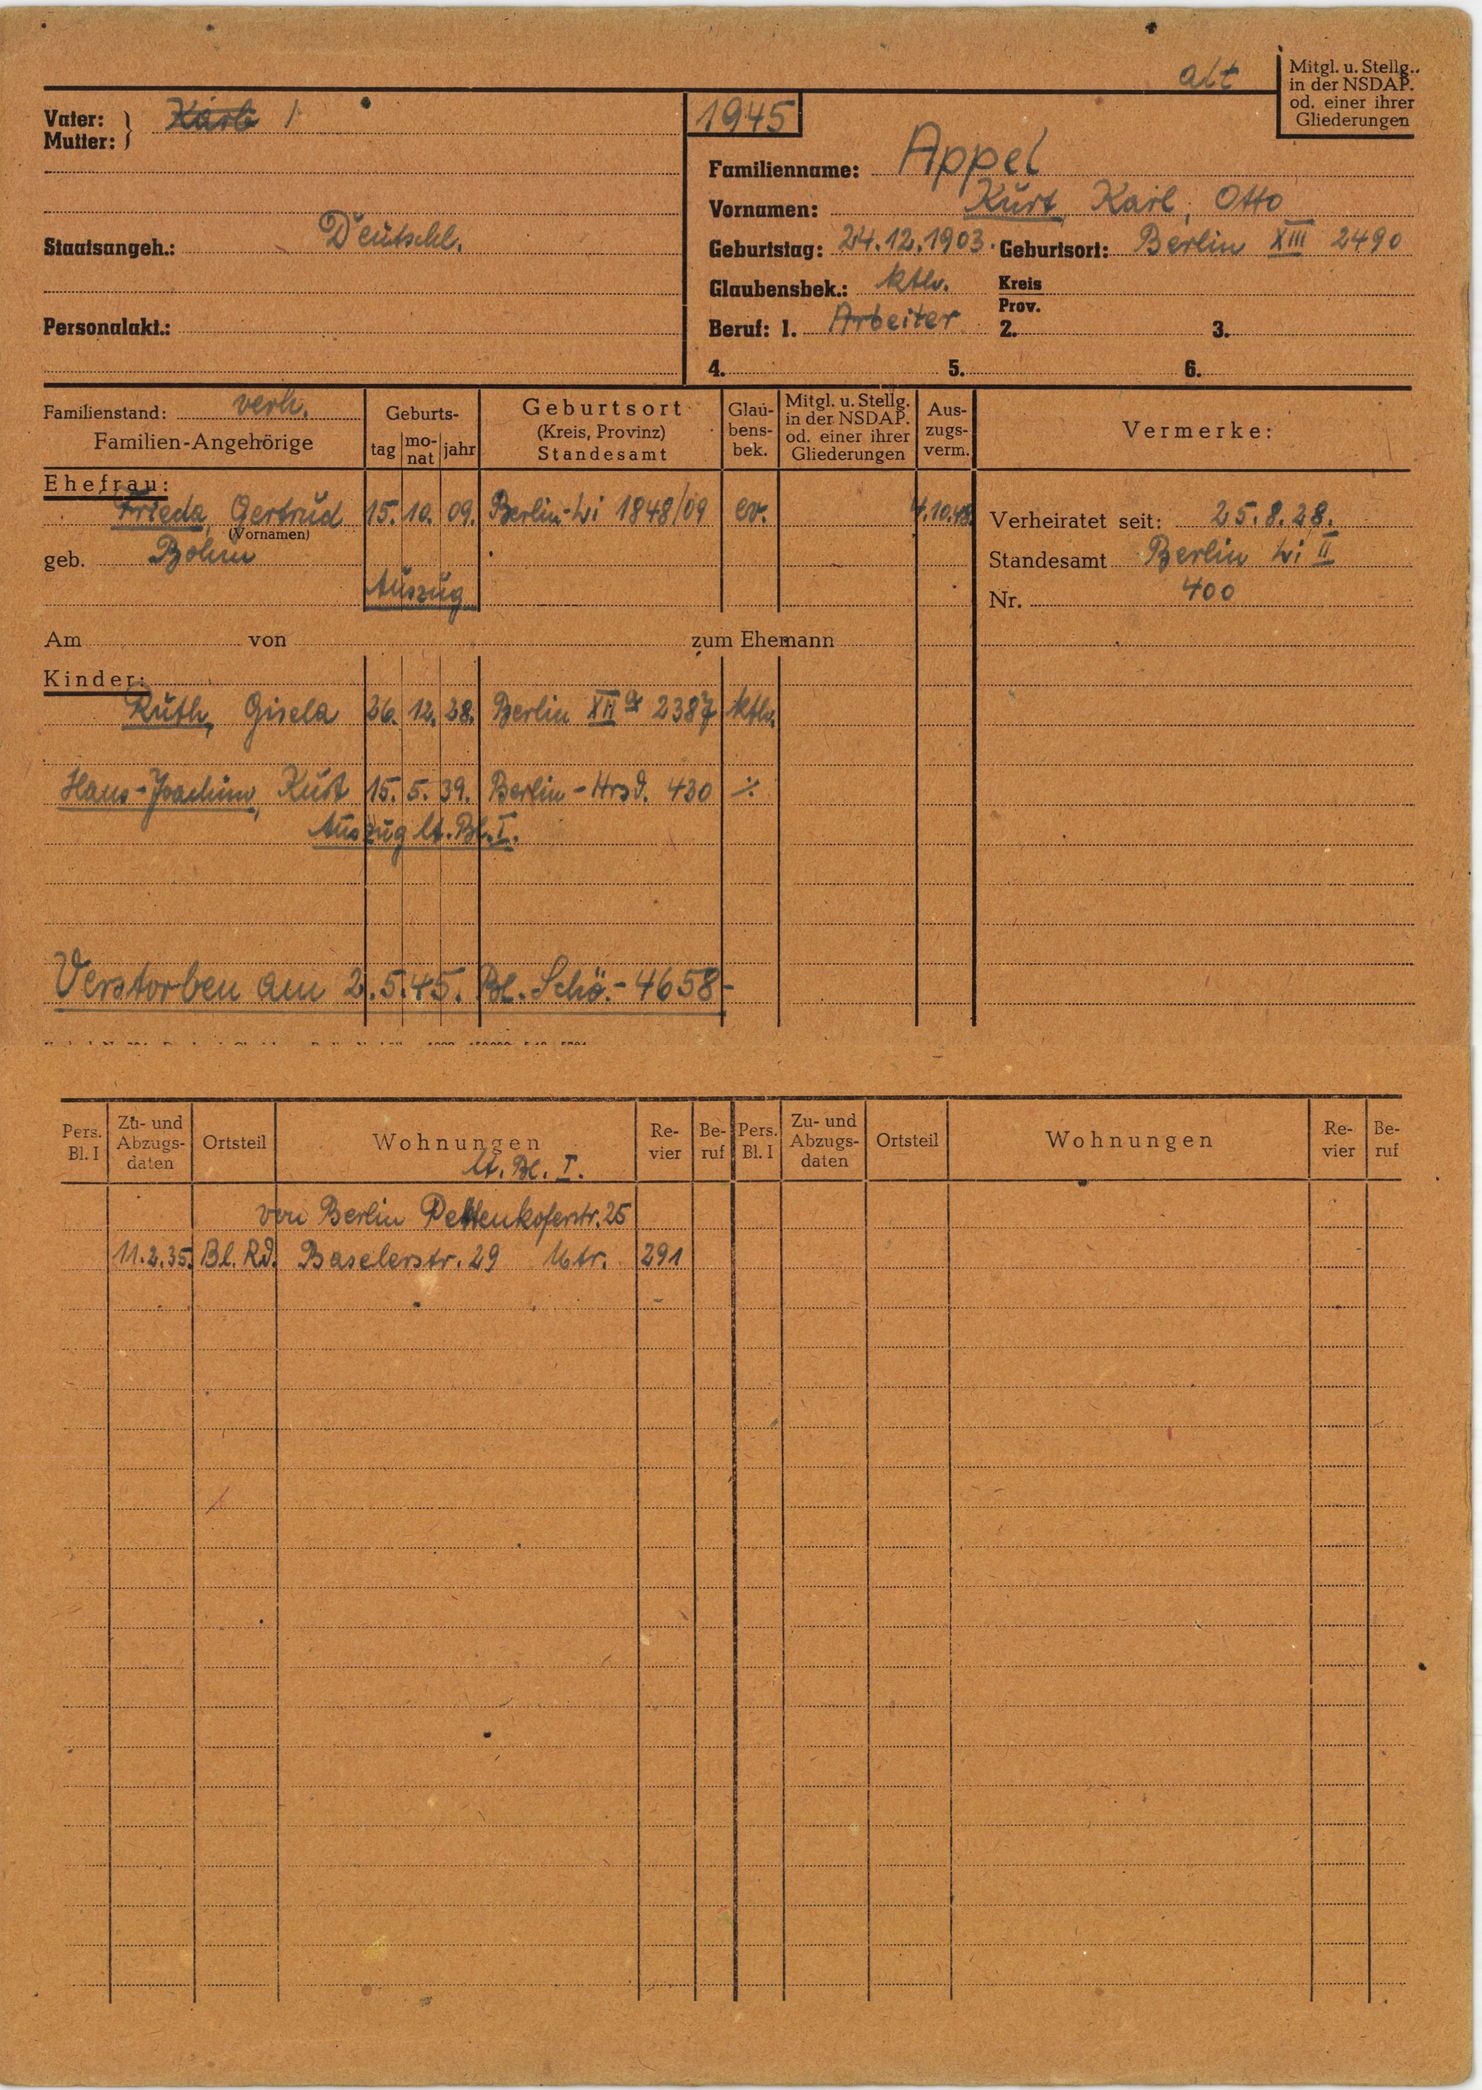
Appel